Question: What might the diagnosis be?
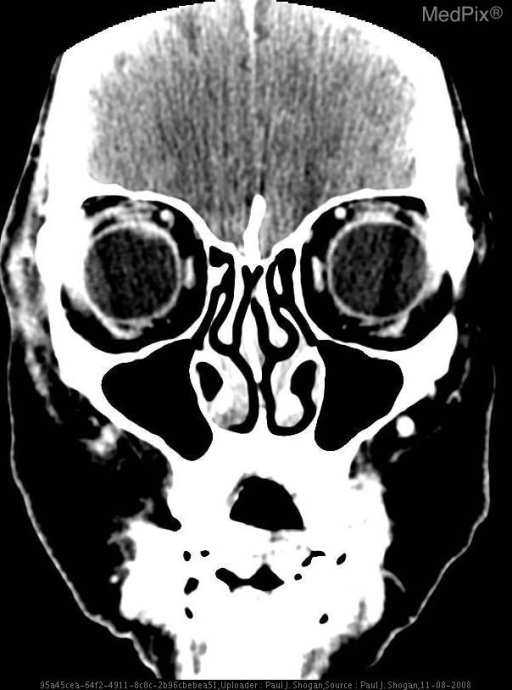
Answer: The possible diagnosis includes •  Right preseptal cellulitis with

» Choroidal Melanoma
» Metastases (Breast, Lung)
» Lymphoma
» Leukemia
» Choroidal hemangioma
» Coat’s Disease
» Toxocara Canis Infection
» Retrolental Fibroplasia.